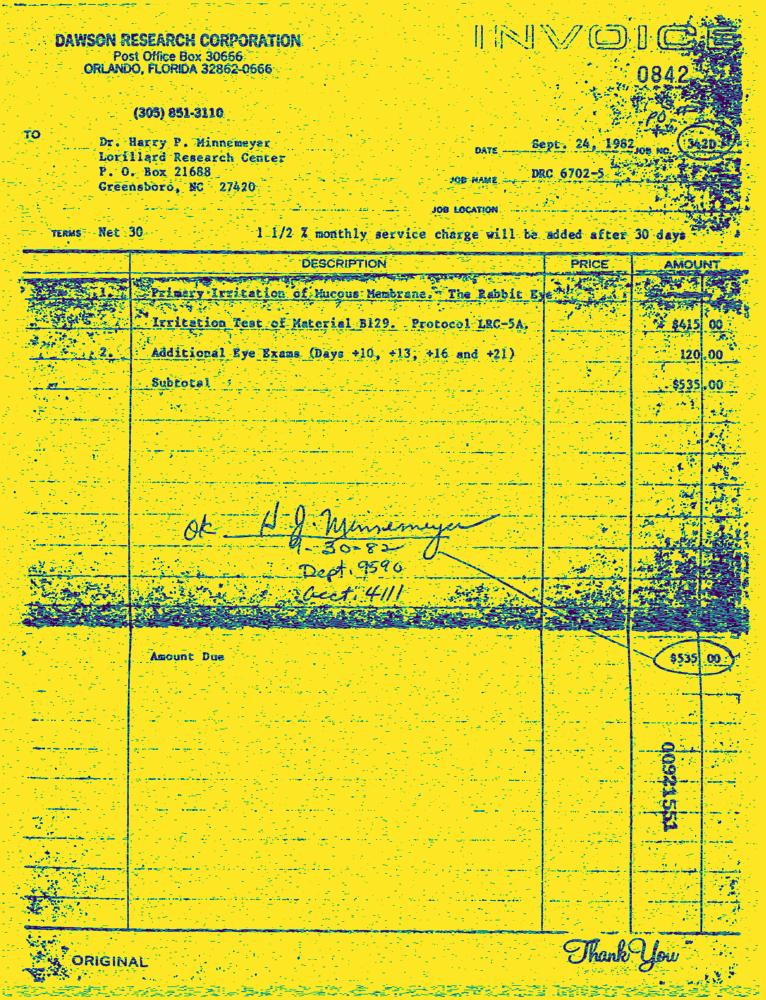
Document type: Invoice-Doc